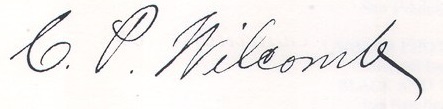
Signature of: charles p wilcomb